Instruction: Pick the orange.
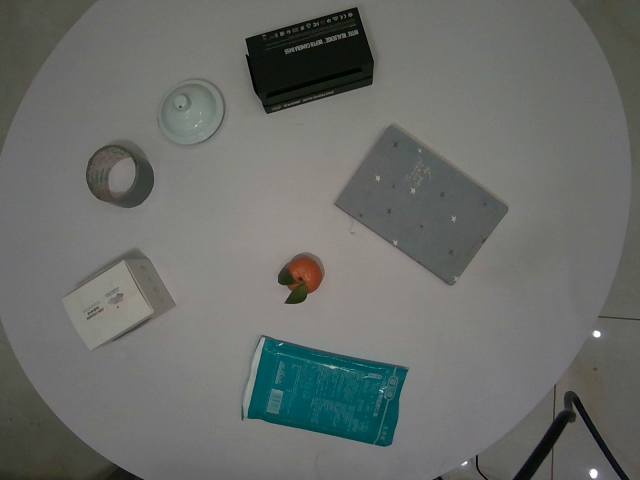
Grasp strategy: vertical